Question: What is the main concern?
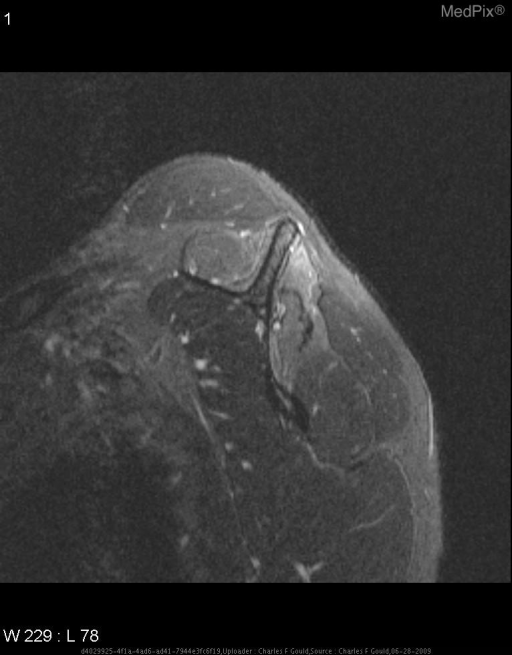
Answer: The findings suggest •  On T1 weighted imaging, moderate muscular body atrophy and fatty replacement within a single or multiple rotator cuff or shoulder muscles.  •  Abnormal increased increased T2 or STIR signal will also be seen in these affected muscles.. Abnormal increased signal involving the supraspinatous and infraspinatous muscles.. The patient might have a history of 33 y.o. man with right shoulder pain and decreased range of motion.  No history of trauma or overuse..